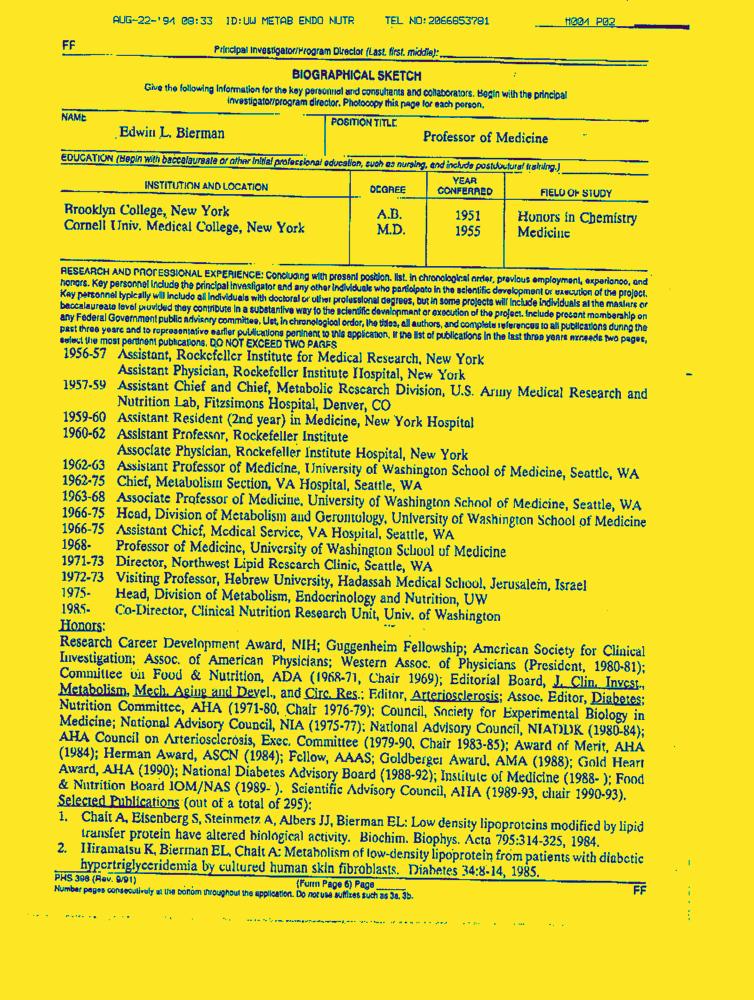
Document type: Resume-Doc